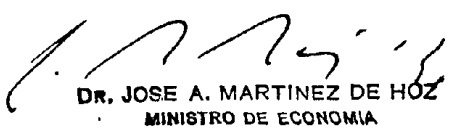
Signature of: josé alfredo martínez de hoz